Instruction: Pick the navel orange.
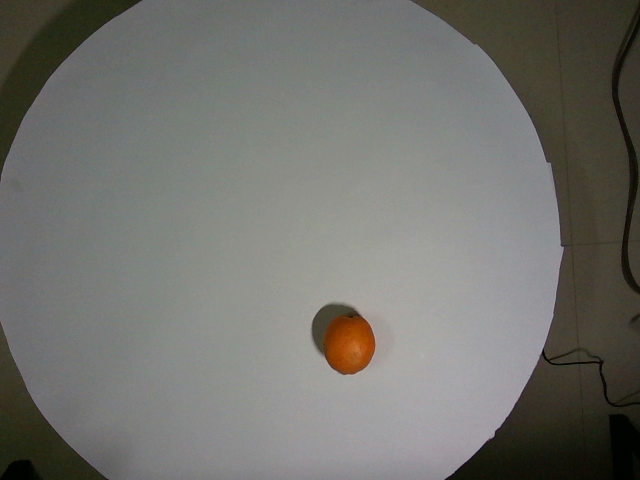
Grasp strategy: vertical